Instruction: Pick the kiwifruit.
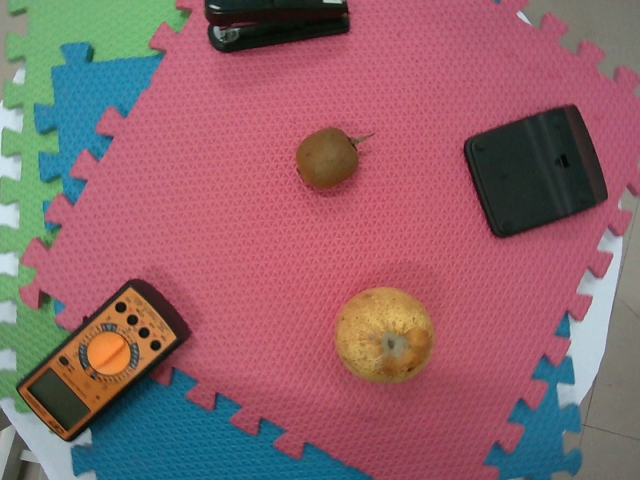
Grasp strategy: vertical